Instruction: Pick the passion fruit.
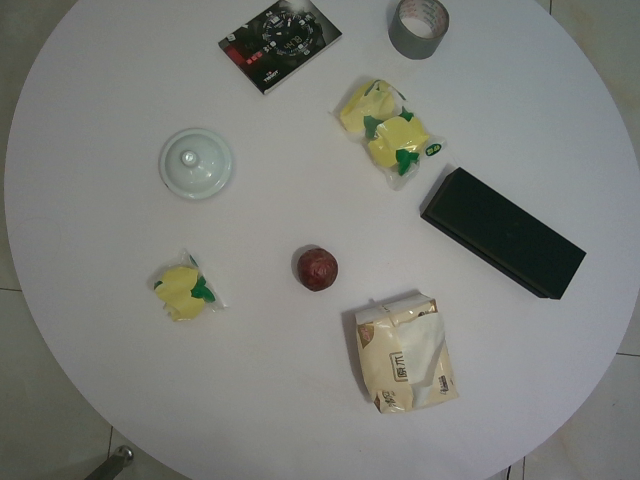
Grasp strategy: vertical